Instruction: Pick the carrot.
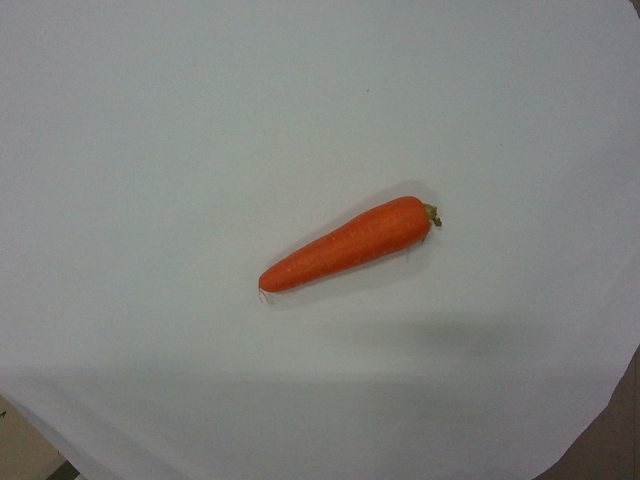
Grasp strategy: vertical